Question: Explain the disease:
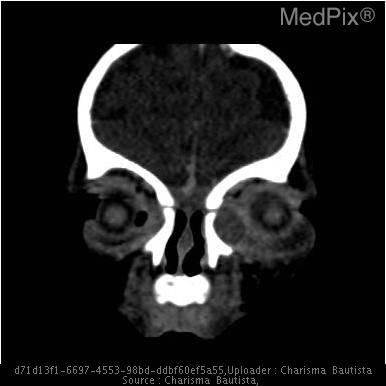
Answer: The disease is discussed as: A dacryocystocele is a grey-blue cystic swelling often filled with mucoid material below the medial canthus.  It is a rare complication of congenital nasolacrimal duct obstruction. It often results from incomplete canalization of the lower part of the nasolacrimal duct at the valve of Hasner (anatomical) and secondary obstruction proximally at the Rosenmuller valve from distension of the sac and compression of the canal system (functional).
     Incidence of imperforate NLD in full-term fetuses is 35-73% with spontaneous resolution in about 85-95% of patients by age 1.  It is more common in females and often presents unilaterally.  Complications include dacryocystitis, cellulitis, astigmatism, narrowing of lid fissure and respiratory difficulty from mass effect.
     Noninvasive management initially includes massage and antibiotics.  For persistent case like this, probing, drainage and surgical marsupialization under general anesthesia and administration of antibiotics (topical and oral or IV) are needed to prevent further complications.